Question: Describe the condition in detail:
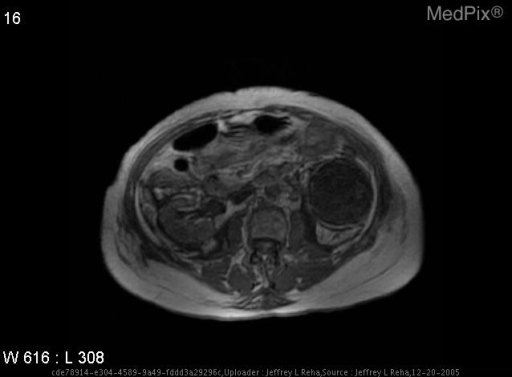
Answer: The disease is discussed as: The first report of Renal Oncocytoma occured in 1942, but it wasn't until 1976 that it was established as a clinical entity.  Between 3% and 7% of renal masses are oncocytomas.  Oncocytomas, much like renal cell carcinomas, are often found incidentally with no symptoms being present at the time of diagnosis.  This tumor is classified as benign, but clinically and radiologically is very difficult to differentiate from renal cell carcinoma.  Grossly the tumor is brown or tan and appears encapsulated.  Often there is a central scar, but there is an absence of hemorrhage and necrosis.

Radiologically these tumors are evaluated the same way as renal cell.  On ultrasound the oncocytoma is indistinguishable from renal cell.  Typical features on CT include a central, stellate pattern with low attentuation.  Additionally the tumor appears very homogenous.  With angiography oncocytomas have four typical signs: lucent rim, homogenous capillary nephrogram phase, absence of neoplastic vessels, and feeding arteries with a spoked wheel appearance.  While these have been used as predictors of oncocytoma, they have shown poor predictive value in differentiating oncocytoms from renal cell.  MRI is currently being evaluated for its ability to diagnose oncocytoma.  Characteristics indicative of this tumor on MR include low intensity homogenous mass on T1 that shows increased intensity on T2 with a capsule, central scar or stellate pattern and no hemorrhage or necrosis.

Oncocytomas are very difficult to differentiate from renal cell carcinoma both clincally and radiologically and the use of renal biposy is not recommended due to the similar histological appearance of the two entities in certain situations.  As a result they are treated surgically.  Whether this is done with a partial or complete nephrectomy is often determined by the patient's clinical picture.